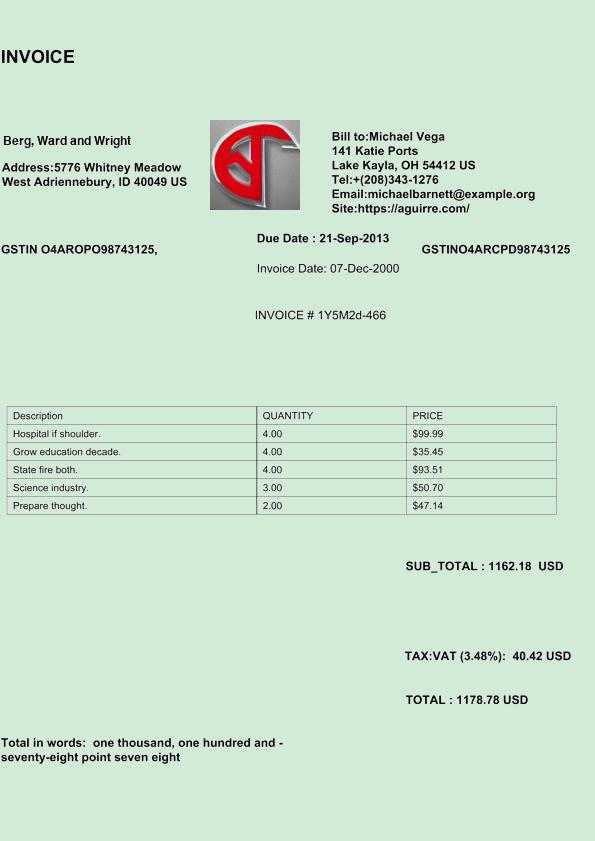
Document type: Invoice